Question: How is the history relevant to the case?
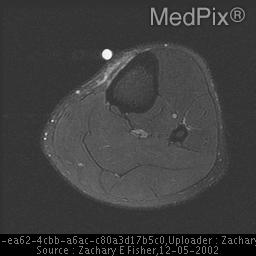
Answer: The patient's history of 26 y/o male with a mass for past 18 months on lower leg. There is no history of trauma.  The patient does not have any fever or chills, and he notes occasional pain at the site of the mass. is key in understanding the case.